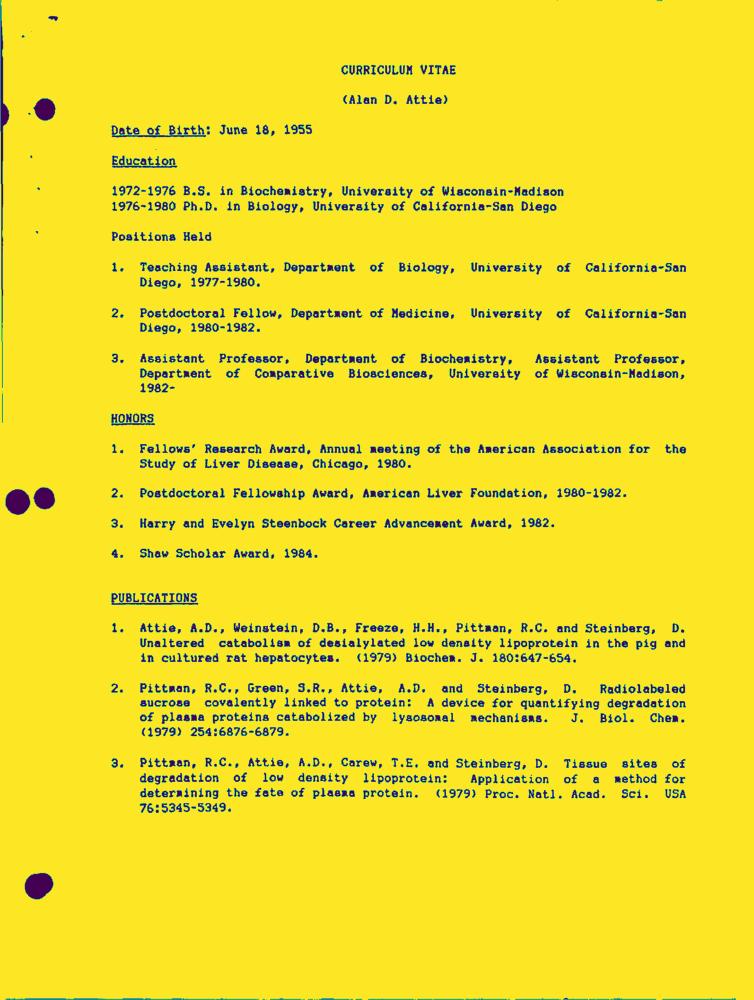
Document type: Resume-Doc